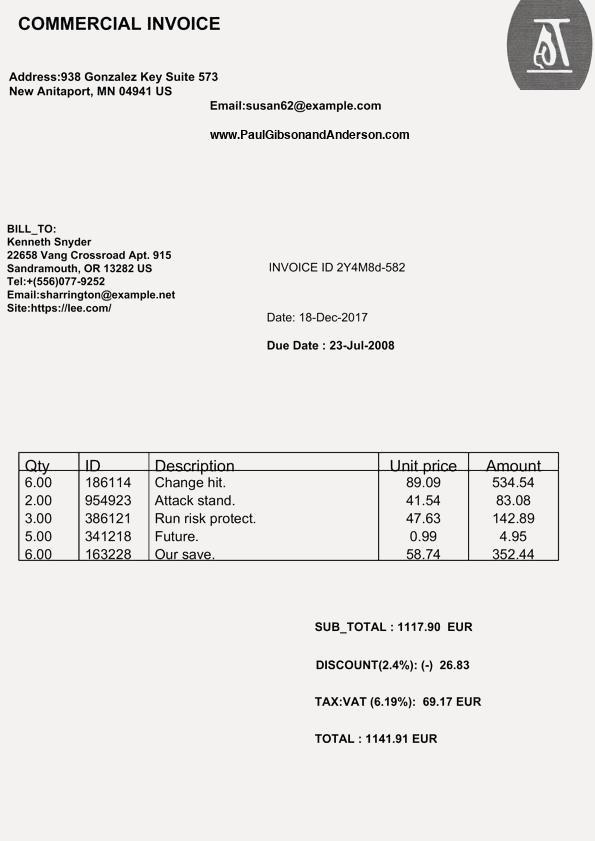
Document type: Invoice